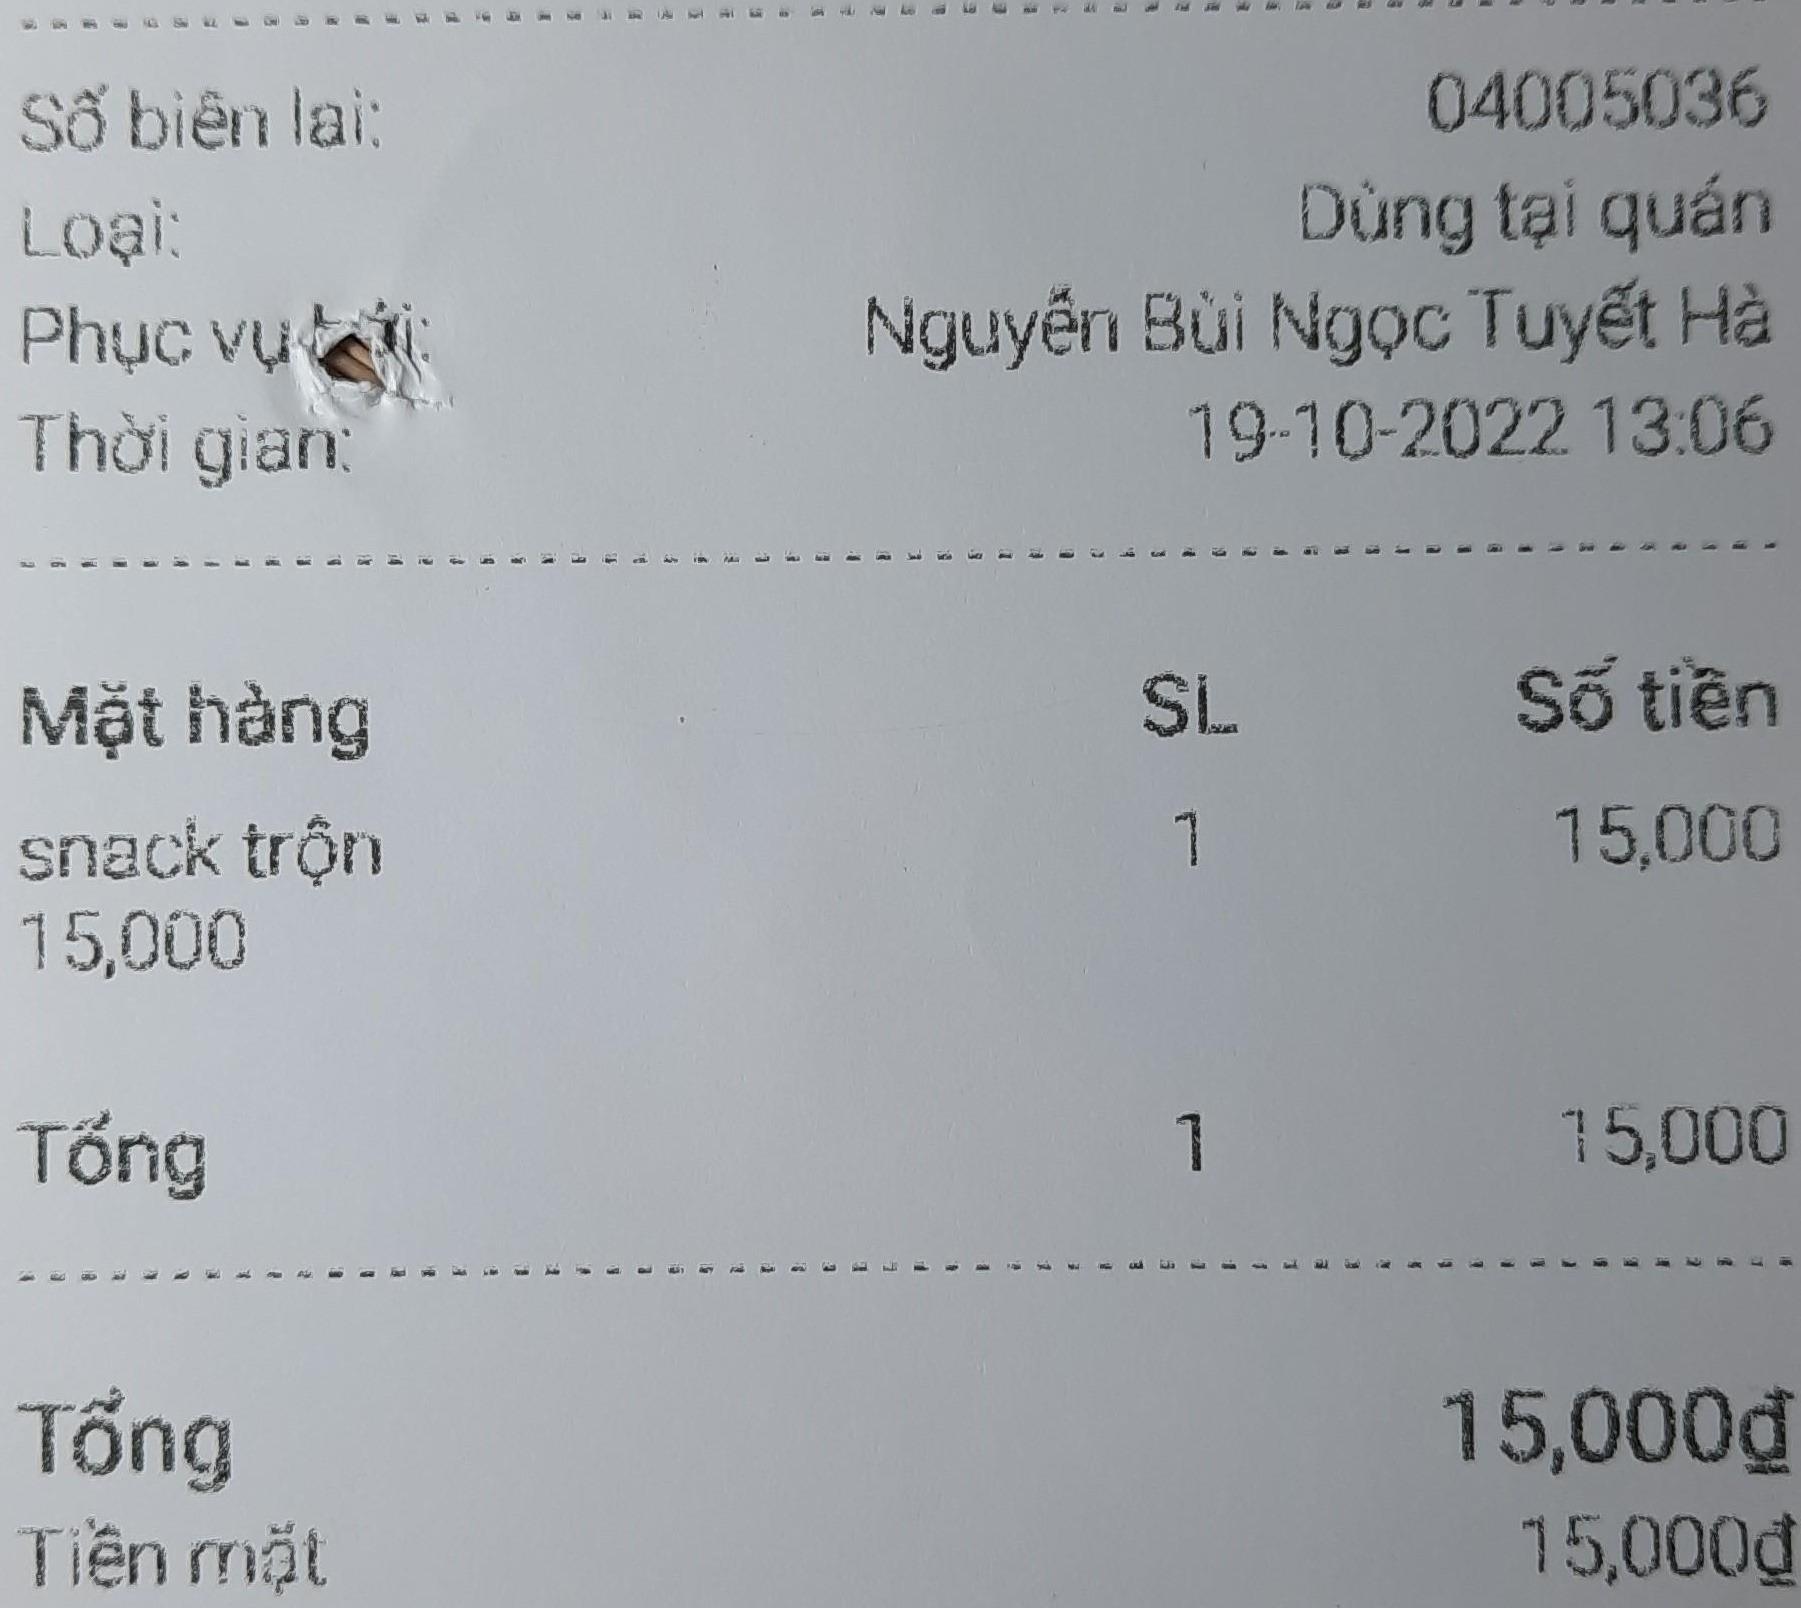
Số biên lai: 04005036
Loại: Dùng tại quán
Phục vụ: Nguyễn Bùi Ngọc Tuyết Hà
Thời gian: 19-10-2022 13:06

<table>
<tr>
<th>Mặt hàng</th>
<th>SL</th>
<th>Số tiền</th>
</tr>
<tr>
<td>snack trộn 15,000</td>
<td>1</td>
<td>15,000</td>
</tr>
<tr>
<td>Tổng</td>
<td>1</td>
<td>15,000</td>
</tr>
</table>

Tổng 15,000đ
Tiền mặt 15,000đ